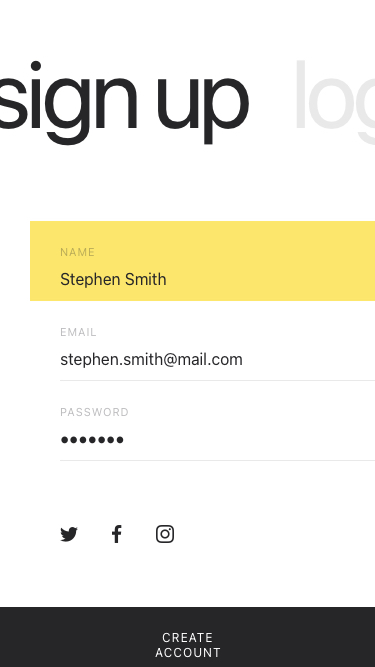
Text in this UI design:
Stephen Smith
stephen.smith@mail.com
●●●●●●●
Name
Email
Password
create account
login